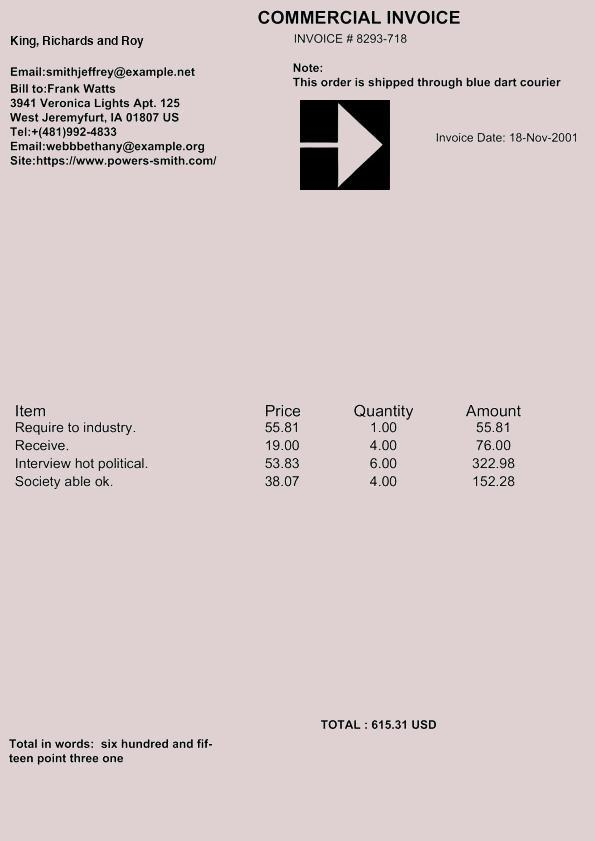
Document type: Invoice